Question: What appears to be the issue?
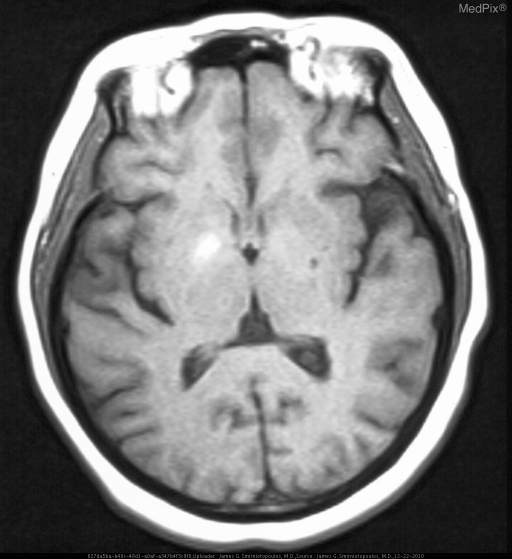
Answer: The findings suggest » CT (acute)
•  abnormal hyper-attenuation in the right basal ganglia
   (putamen and caudate head)
•  old left basal ganglia lacunar infarct
•  bilateral cerebellar wedge lesions

» MRI (subacute - 3 days)
•  T1W hyperintensity in the same region as hyper-attenuation on CT
   (putamen and caudate head)
•  T2W hypointensity in basal ganglia - putamen and caudate head. Abnormal hyperintensity in the right basal ganglia.  This is "anatomic" in size and shape, corresponding to the lenticular nucleus and the head of the caudate nucleus.. The patient might have a history of This previously healthy 50 y.o. woman presents with the acute onset of left sided hemichorea..